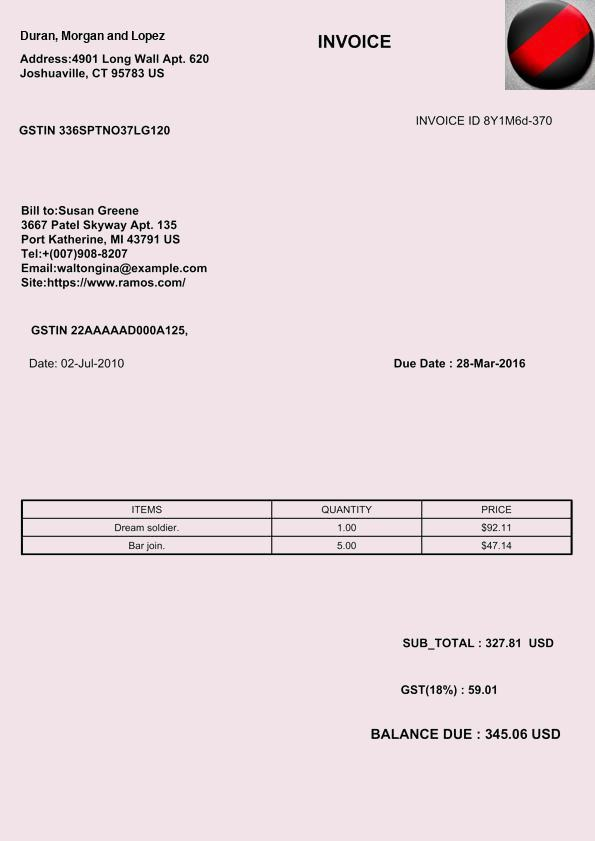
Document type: Invoice